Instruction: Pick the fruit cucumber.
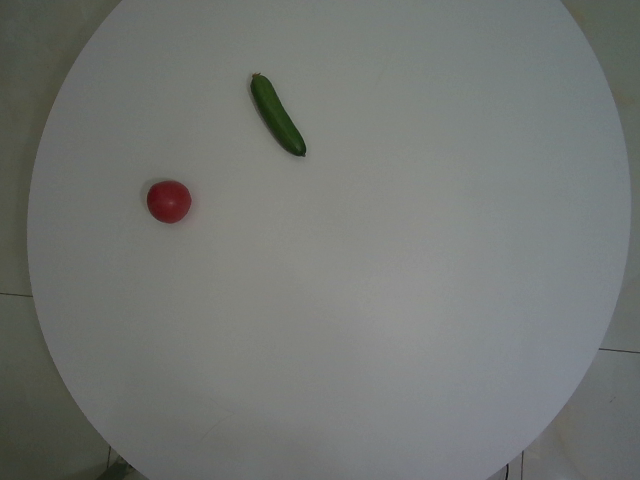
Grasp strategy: vertical